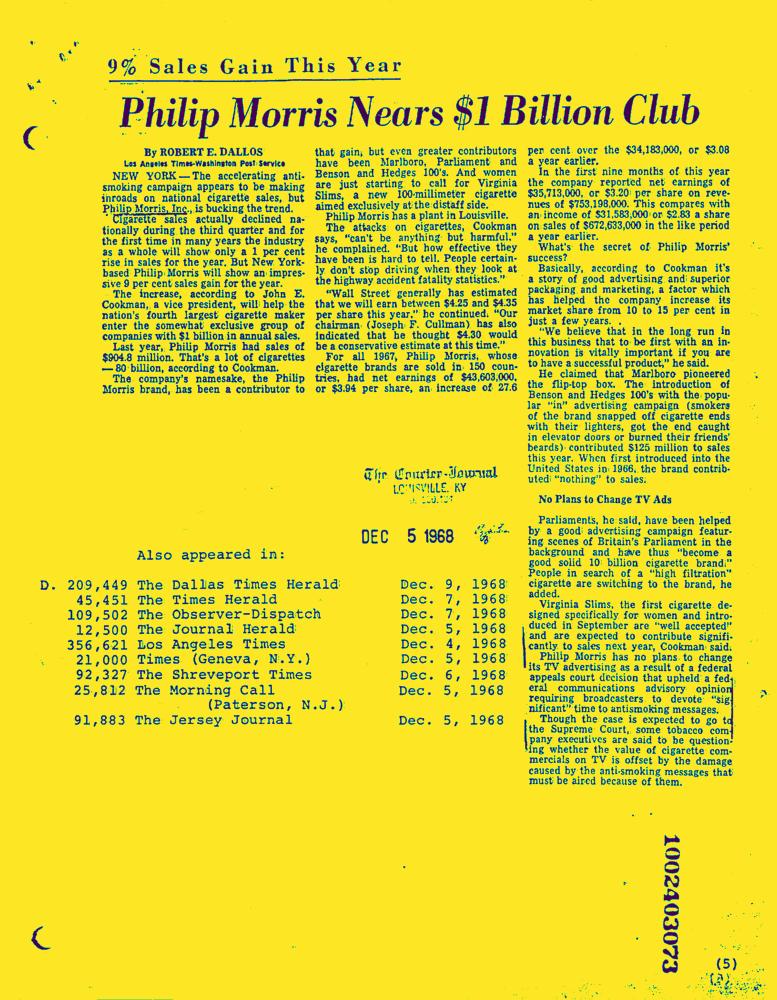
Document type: News-Article